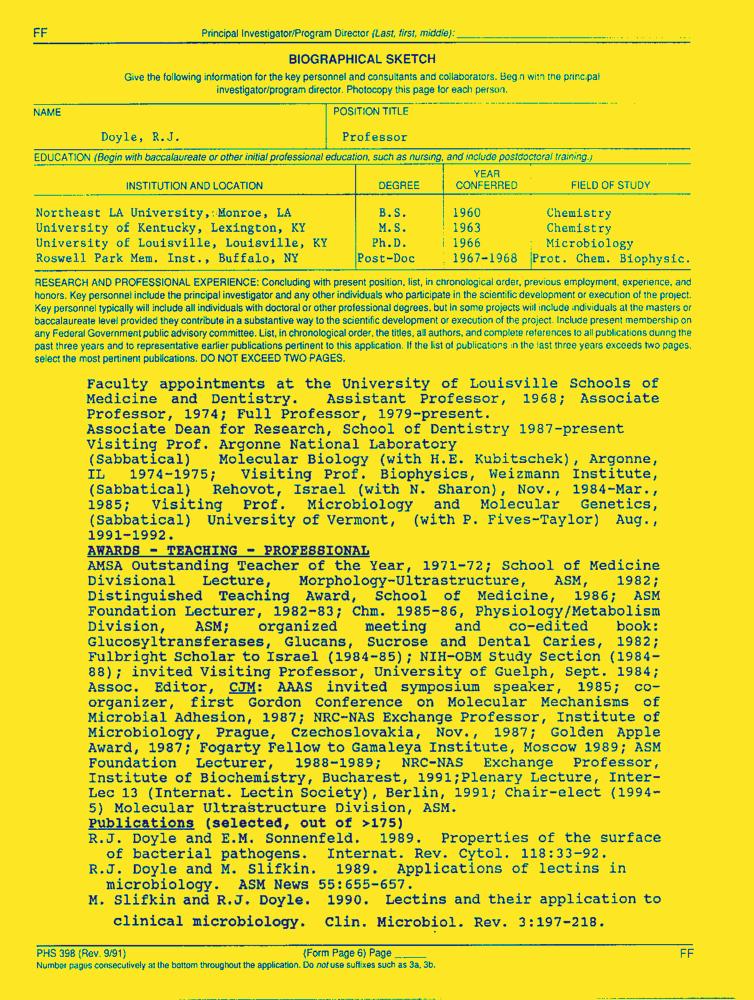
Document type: Resume-Doc